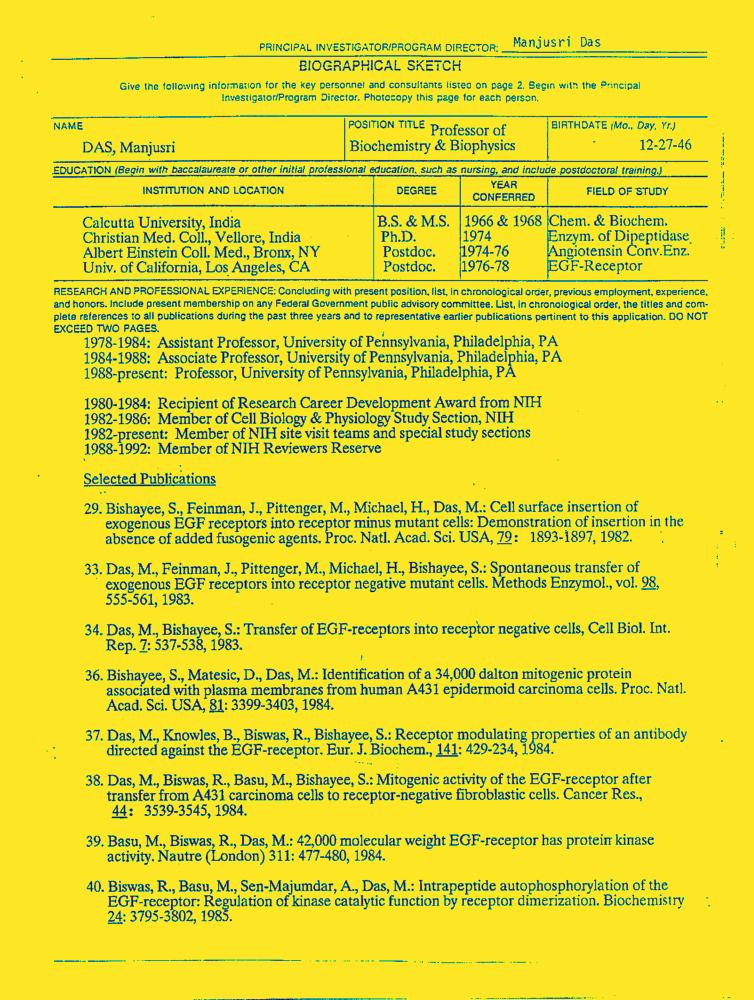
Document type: Resume-Doc